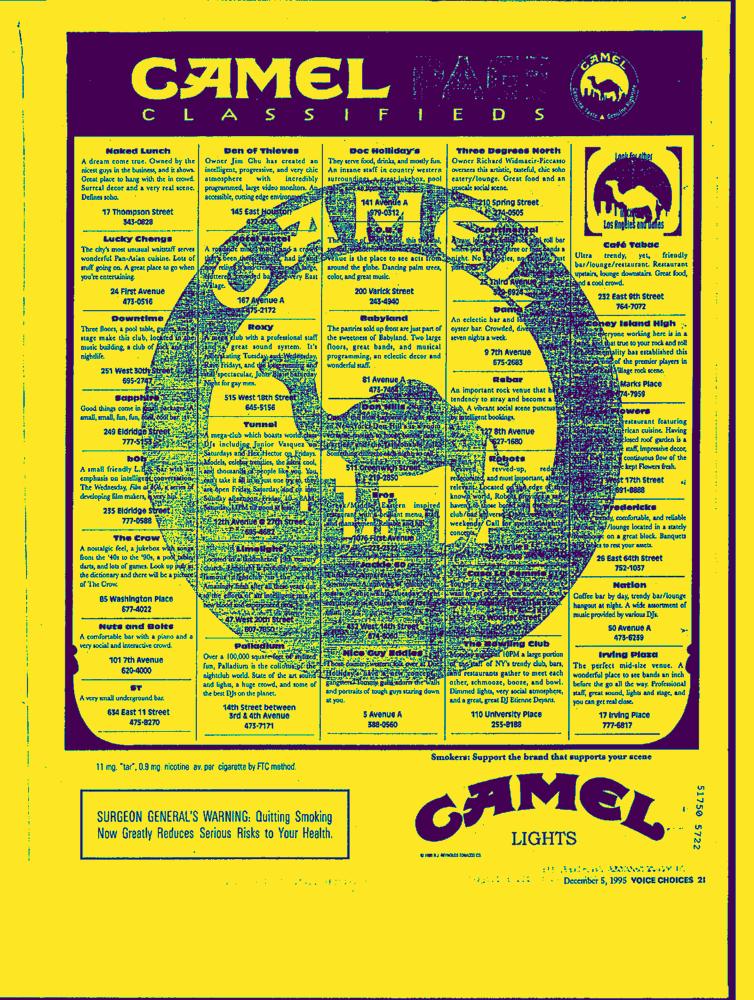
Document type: AD